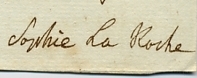
Signature of: sophie von la roche